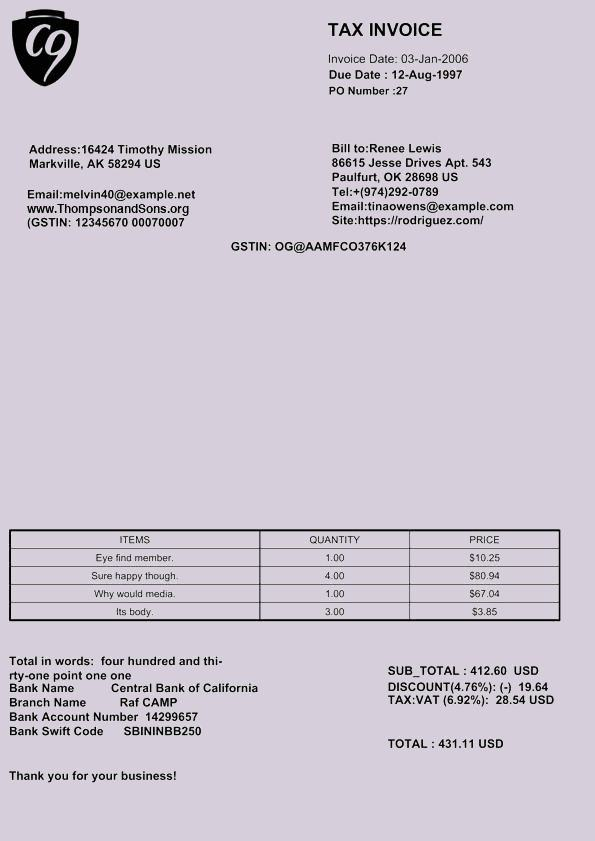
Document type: Invoice